Question: What is the mailing or notice date provided in the document?
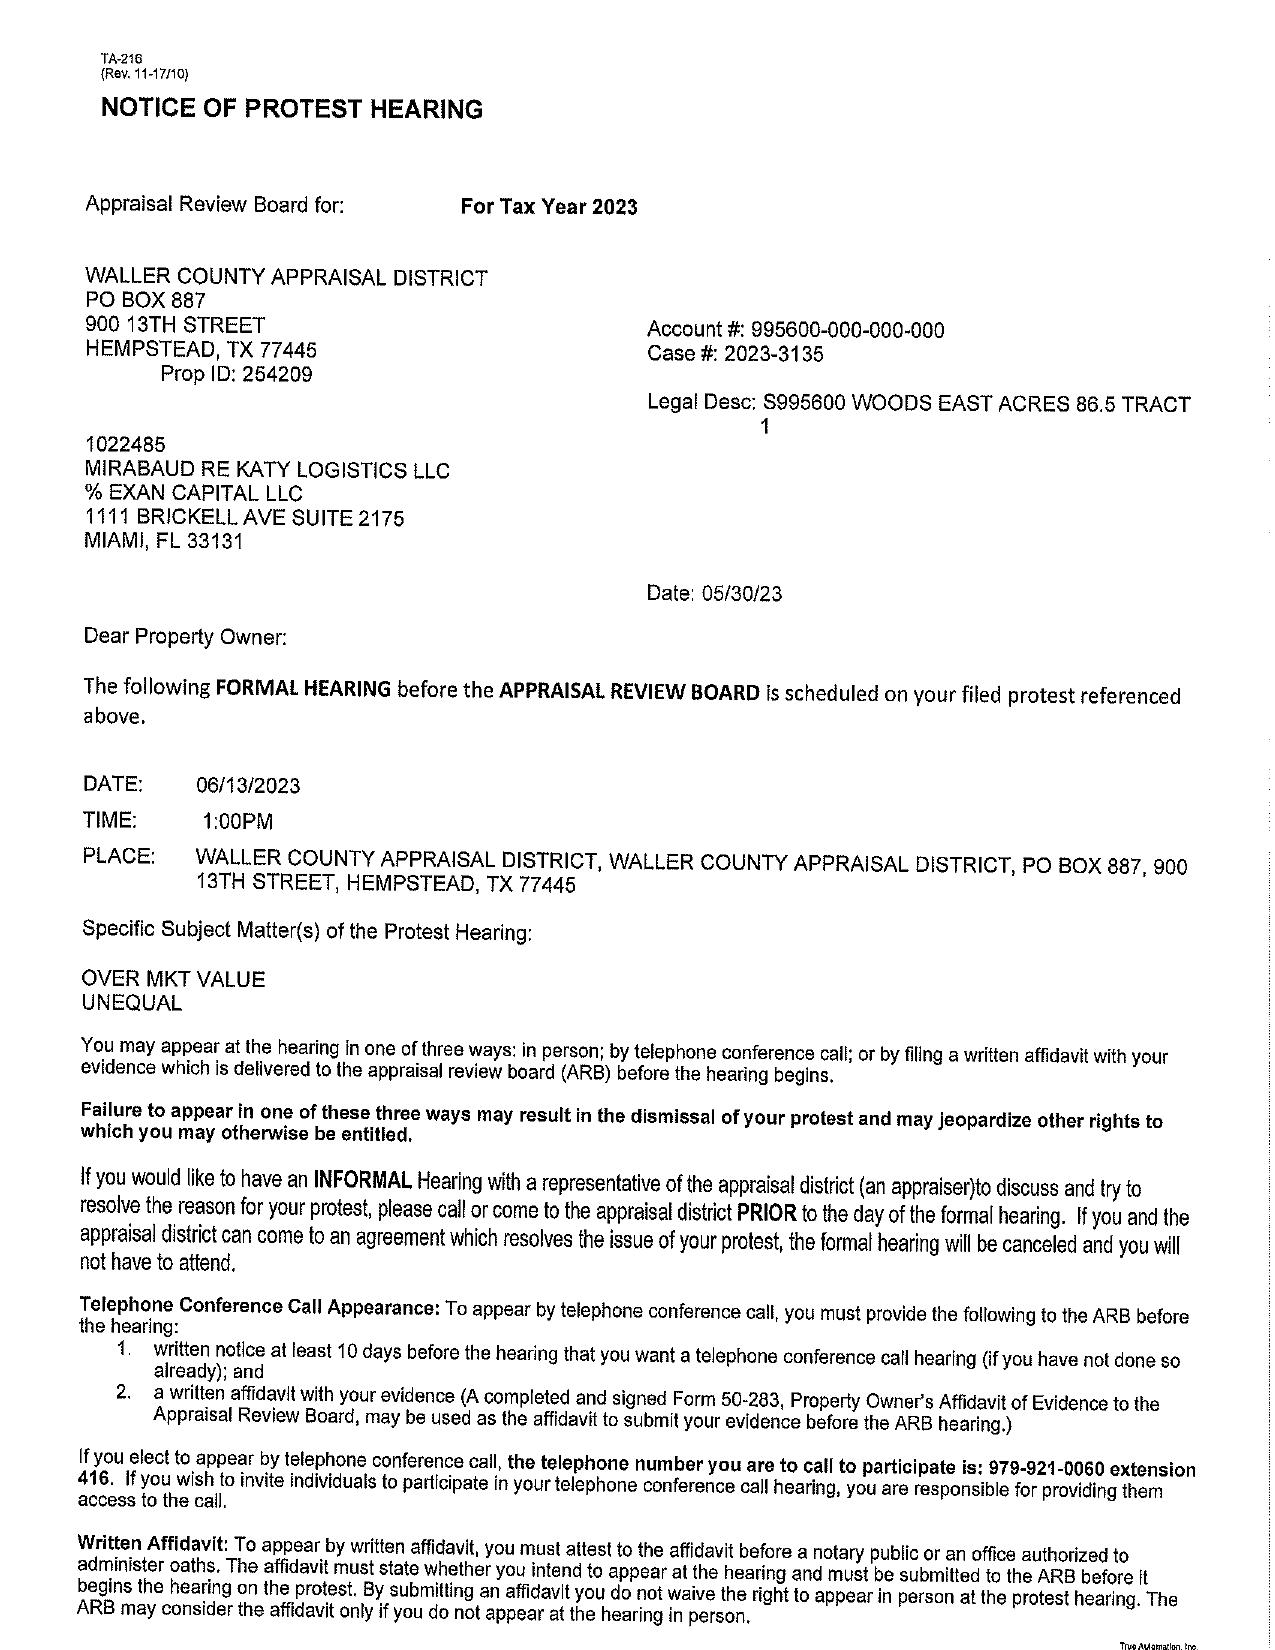
Answer: "5/30/23"